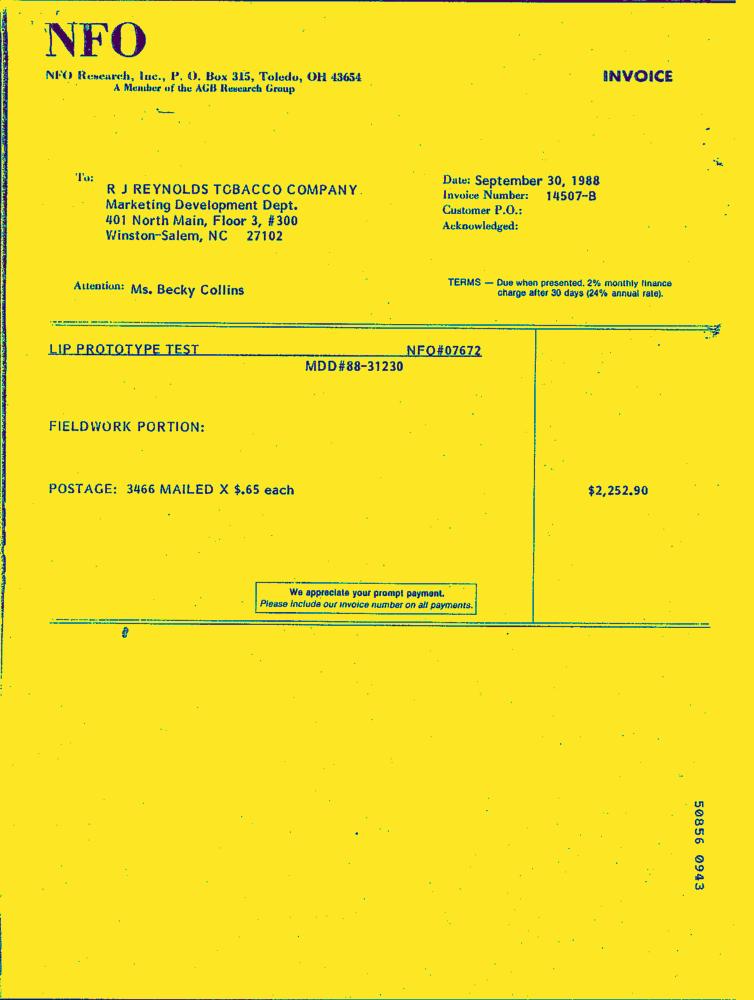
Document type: Invoice-Doc